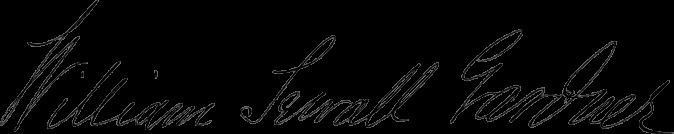
Signature of: william gardner